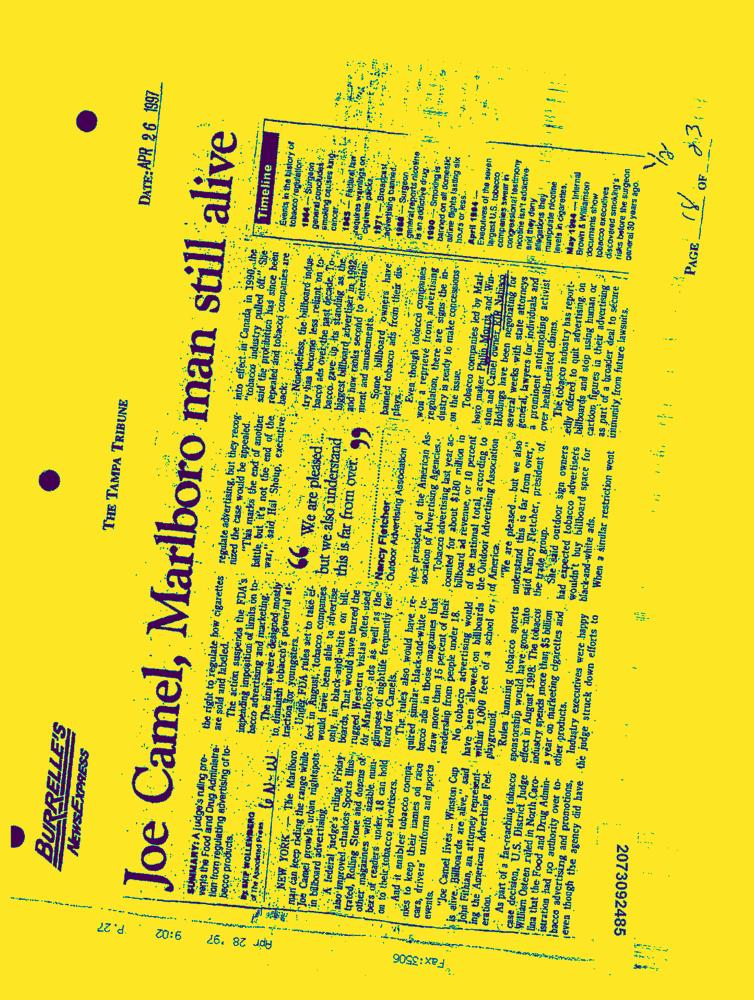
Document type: News-Article